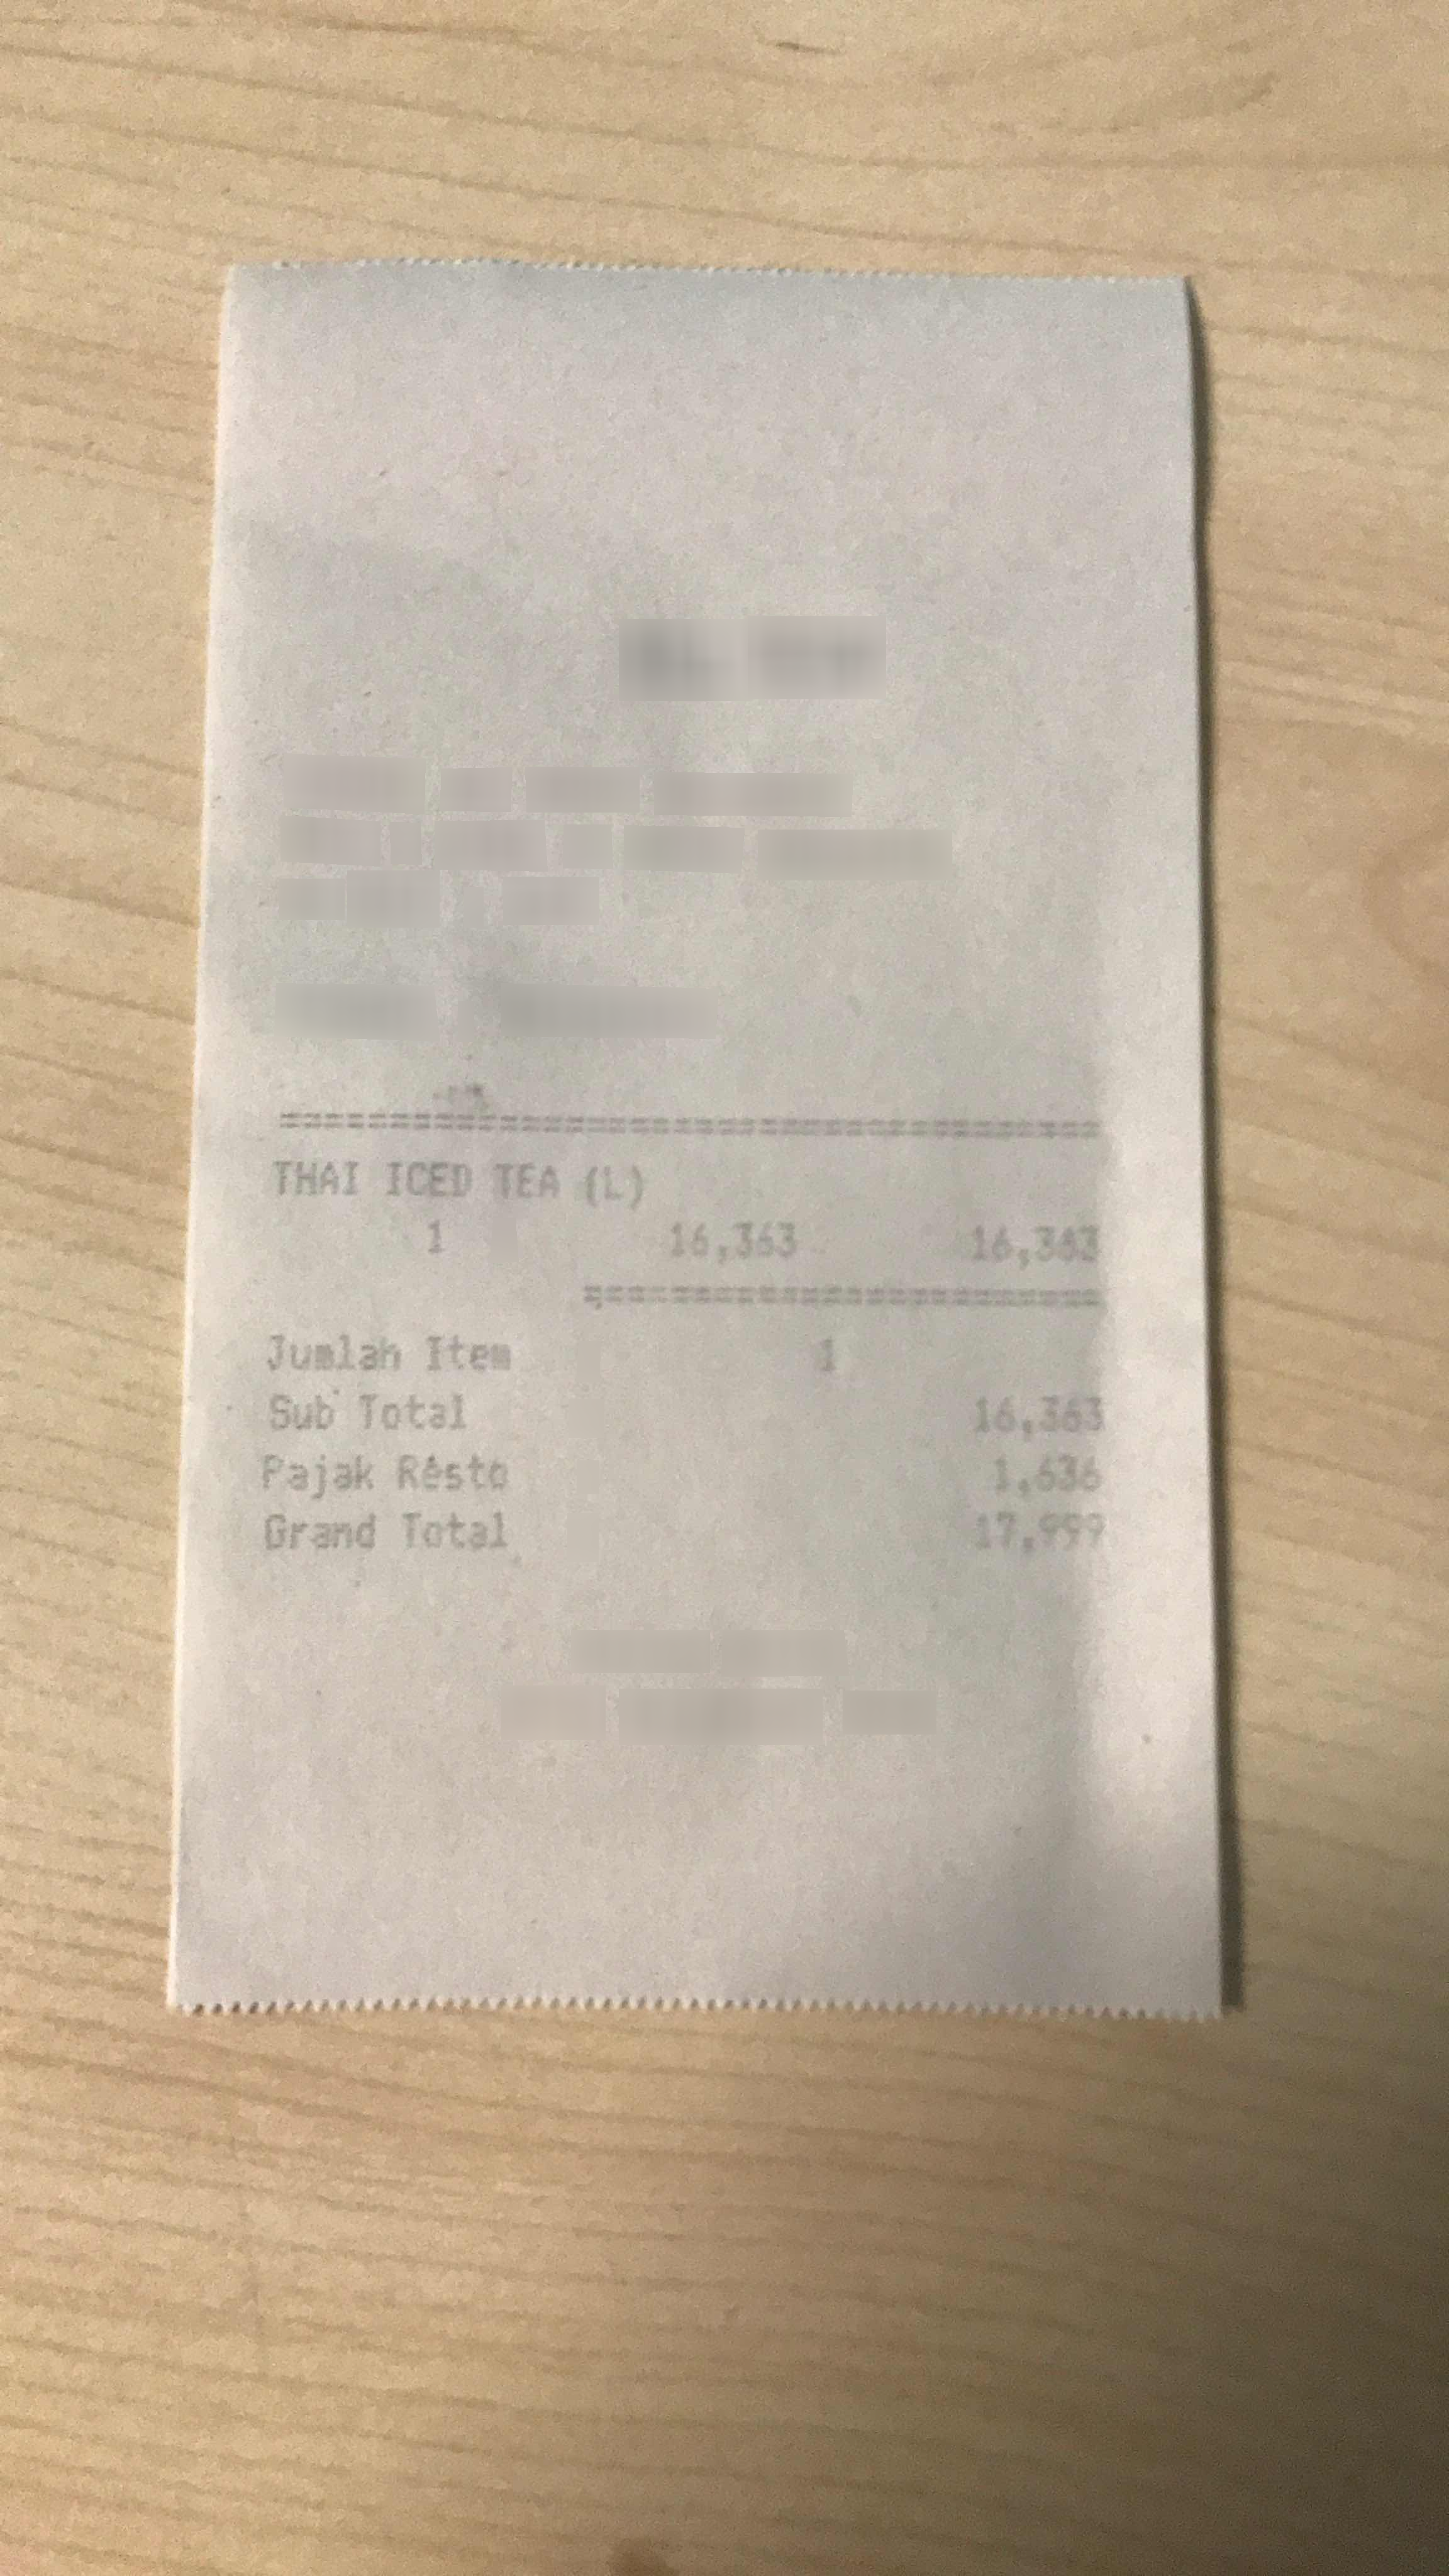
Number of items: 4
Subtotal: 16,363
Tax: 1,636
Total: 17,999
OCR text regions:
text: 1
text: THAI
text: ICED
text: TEA
text: (L)
text: 16,363
text: 16,363
text: Sub
text: Total
text: 16,363
text: Pajak
text: Resto
text: 1,636
text: Grand
text: Total
text: 17,999
text: Jumlah
text: Item
text: 1